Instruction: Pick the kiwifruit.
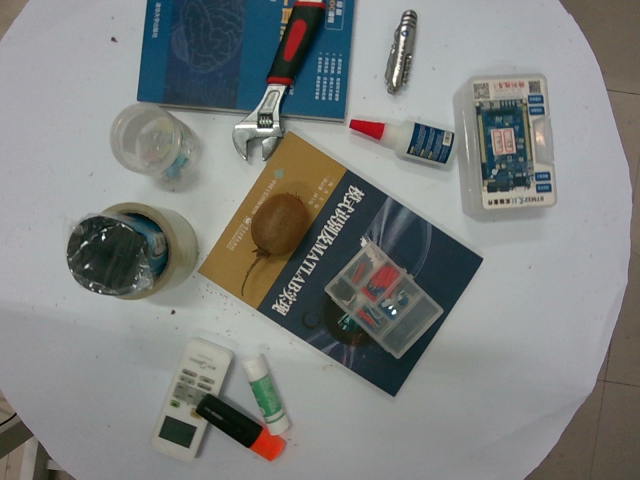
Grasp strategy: vertical